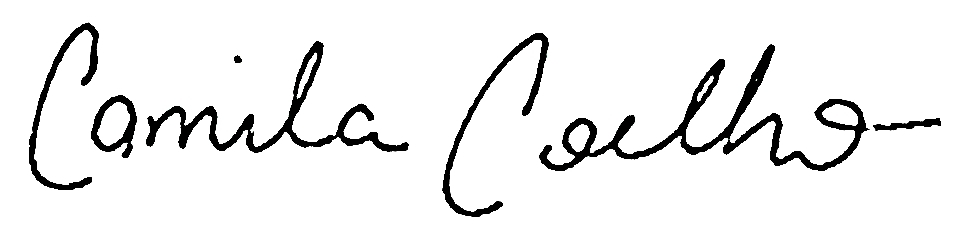
Signature of: camila coelho